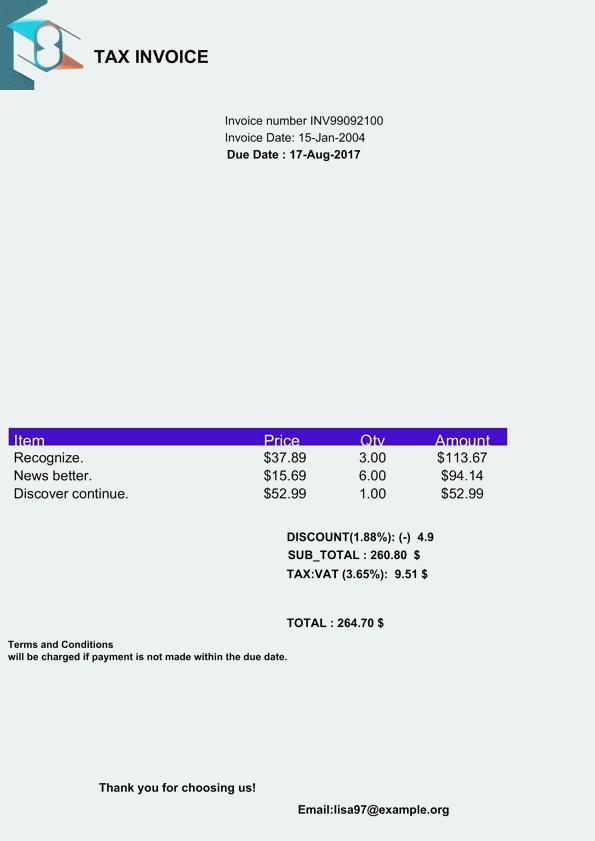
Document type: Invoice